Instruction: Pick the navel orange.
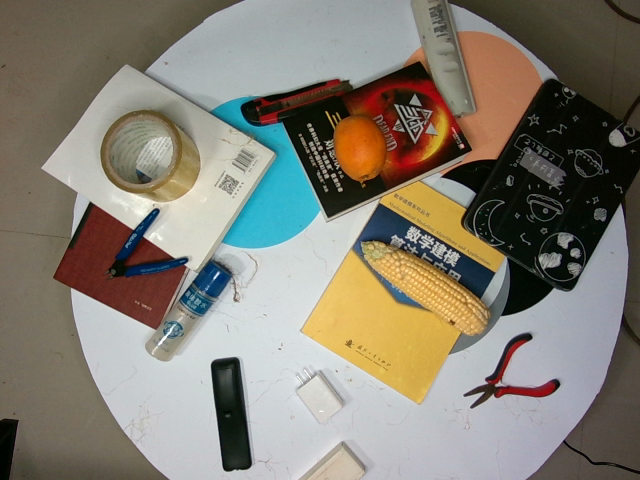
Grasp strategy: vertical